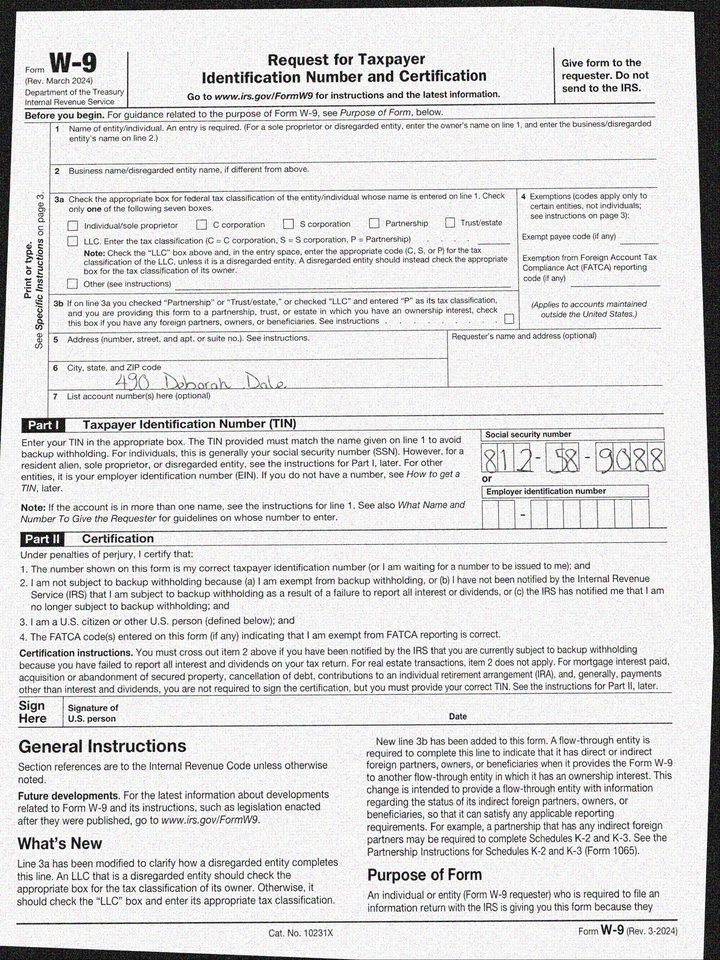
adr1: 490 Deborah Dale
cbx: no
ssn: 812589088